Patient: Male, age 60
A 60-year-old gentleman, with a history of 6 months on and off blood stained sputum, was admitted for an episode of massive hemoptysis. Urgent computed tomography (CT) bronchial arteriogram was performed to assess the need for bronchial artery embolization. It excluded any dilated bronchial artery. Focal consolidation with multiple small centrilobular nodules and adjacent ground glass changes were found [Figure 1a and b]. Bronchoscopy with biopsy taken was negative for malignancy and infection. Autoimmune workup was negative. Tuberculosis infection (TB) could present with centrilobular nodules and consolidative changes in CT, and relatively common in Asia. The culture sometimes could be false negative in partially treated cases. Combined with the clinical picture, with negative bronchoscopy, fungal, acid-fast bacilli culture and cytology, the case was treated as culture-negative TB. However, his hemoptysis was unresolved. He was followed up with high-resolution CT after a month, showed an enlarged left upper lobe mass surrounding by a ground glass halo [Figure 2a and b] Neoplasm had to be considered. Left thoracotomy and left upper lobe lobectomy were performed. Epithelioid angiosacroma was found in histology. The sections showed an infiltrative hemorrhagic tumor, which eroded the bronchus and was associated with bronchial luminal hemorrhage and diffuse hemorrhage into the adjacent pulmonary parenchyma [Figure 3a]. The tumor comprised sheets of loosely cohesive malignant tumor cells which had eccentric markedly pleomorphic nuclei, prominent nucleoli, vesicular with presence of fine strands of chromatin, and moderate amount of eosinophilic cytoplasm [Figure 3b]. In areas, adenomatoid tumor arrangement, ill-formed ectatic vascular channel formation, and hemorrhagic microcystic arrangement with mitotic figures up to 1.5 per 10 high-power fields. The tumor cells were immunoreactive to vascular markers ERG and CD31 [Figure 3c and d], and are negative to CD34. Some tumor cells showed cytoplasmic staining upon study for epithelial marker CK. Tumor cells were negative to TTF-1. The overall features supported epithelioid angiosarcoma. On review of the intitial CT, there is partial obliteration of the segmental bronchus, these findings would be more suggestive of malignancy than atypical infection such as TB or fungal infection.
Keywords: hemoptysis, lung cancer, primary epithelioid angiosacroma, pulmonary hemorrhage
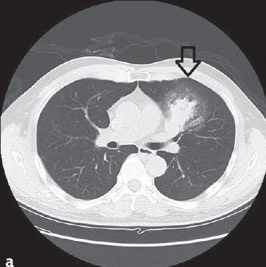
Image caption: (b) Selected coronal image of high resolution computed tomography could appreciate the ground glass halo around the enlarged lung mass (arrow).